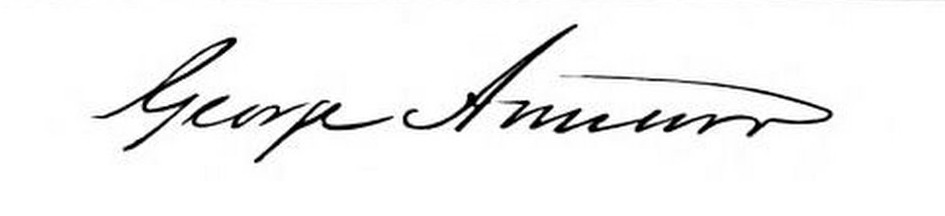
Signature of: george armour